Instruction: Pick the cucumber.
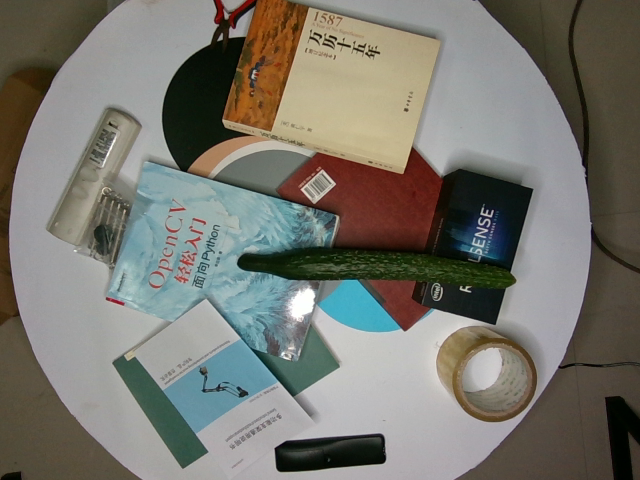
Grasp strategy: vertical